Can you pull out the amount in words, numerical amount, payee's name, date of the cheque, and the bank's name from the image?
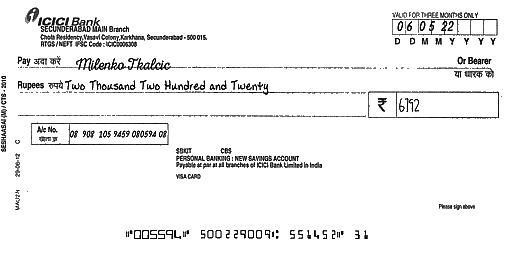
amt_in_words: Two Thousand Two Hundred and Twenty
amt_in_figures: 6792
payee_name: Milenko Tkalcic
bank_name: ICICI Bank
cheque_date: 06/05/22